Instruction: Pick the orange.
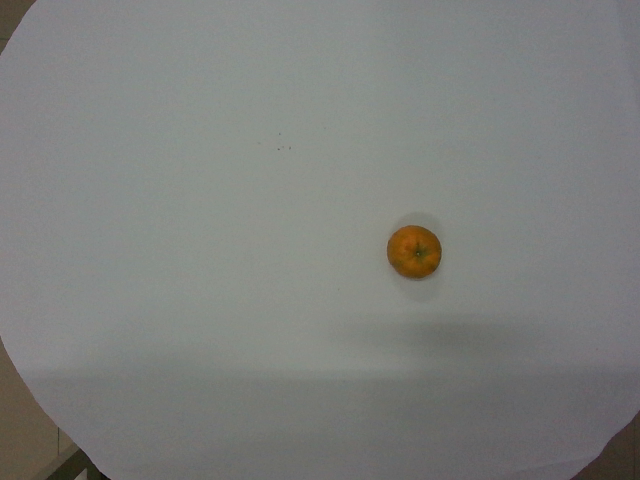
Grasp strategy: vertical